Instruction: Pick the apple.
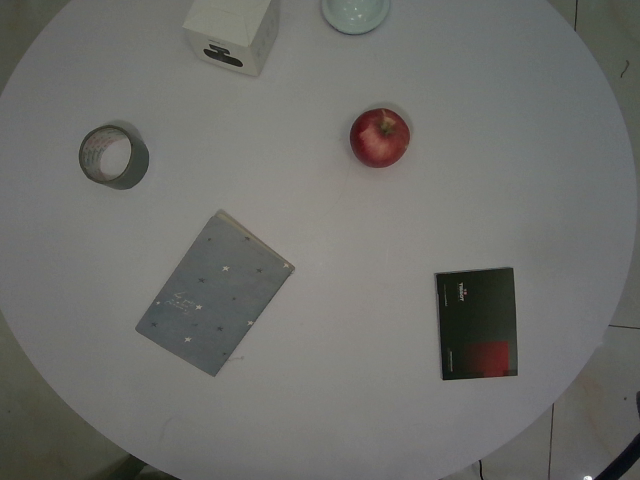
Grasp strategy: vertical